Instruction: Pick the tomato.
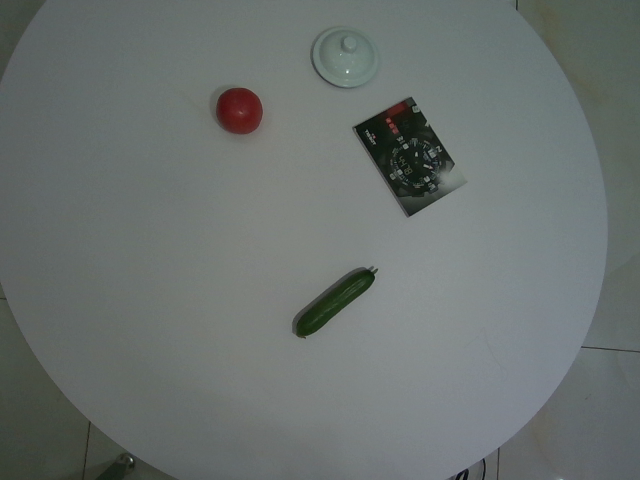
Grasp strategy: vertical